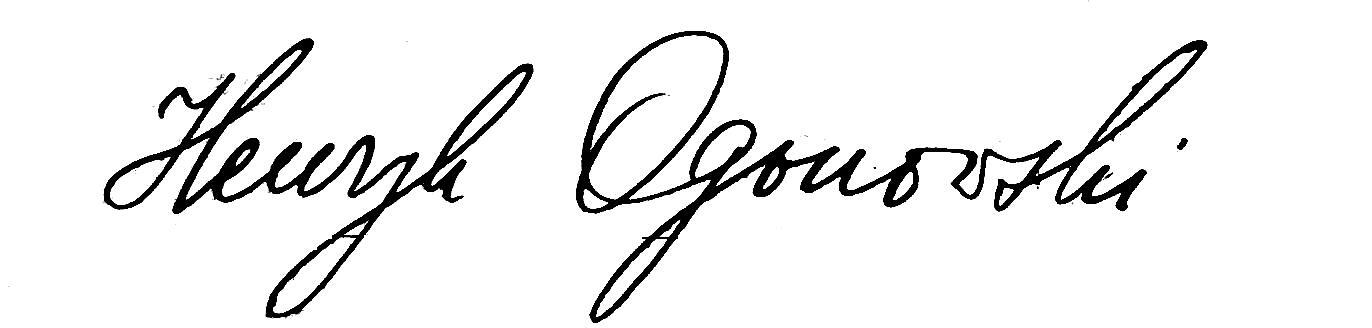
Signature of: henryk ogonowski